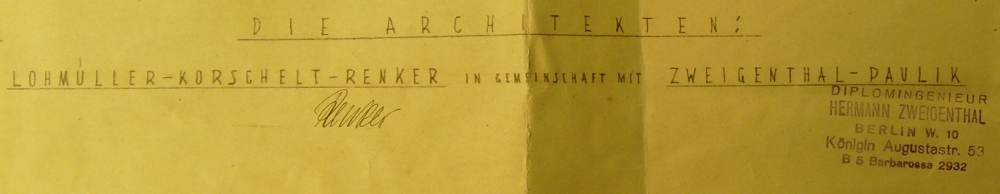
Signature of: hermann zweigenthal